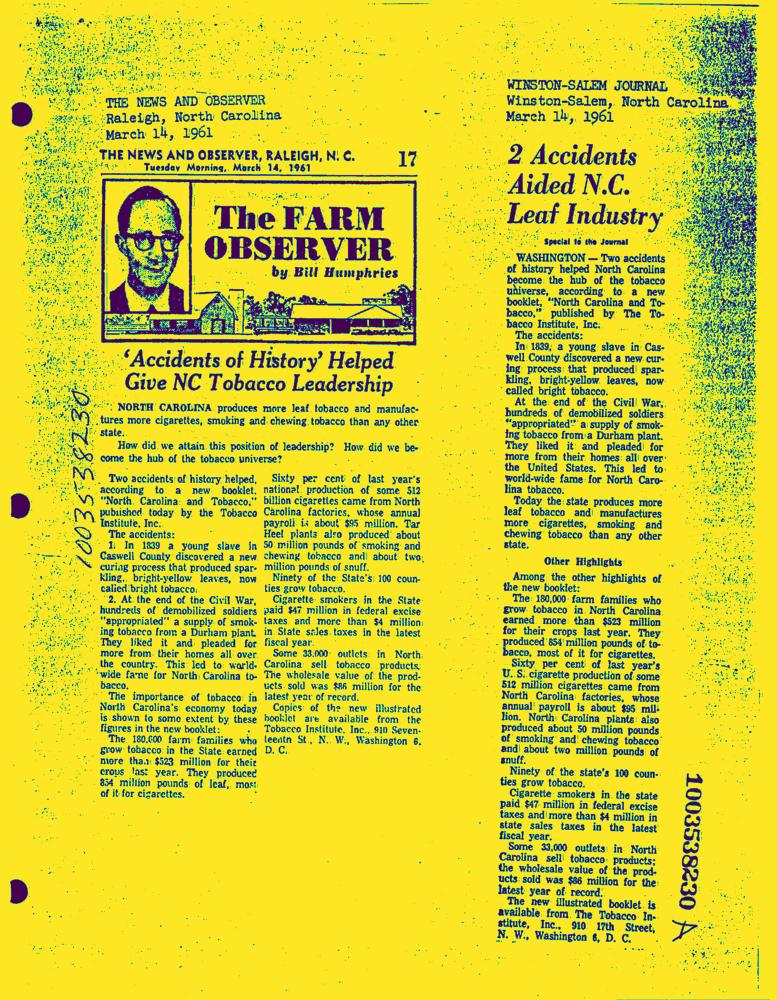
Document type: News-Article